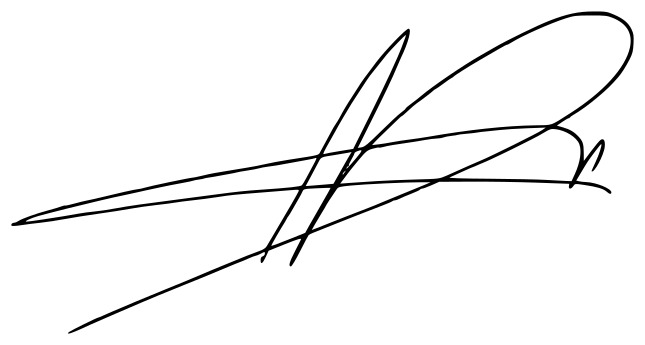
Signature of: susana díaz